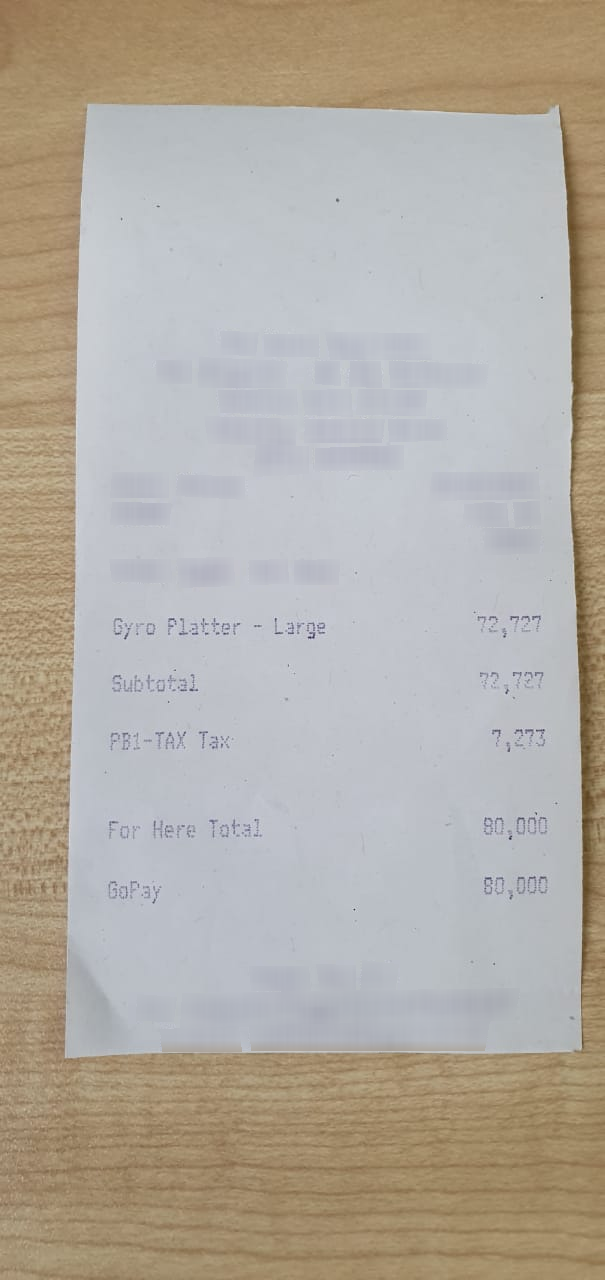
Number of items: 2
Subtotal: 72,727
Tax: 7,273
Total: 80,000
OCR text regions:
text: -
text: Gyro
text: Platter
text: Large
text: 72,727
text: Subtotal
text: 72,727
text: PB1-TAX
text: Tax
text: 7,273
text: For
text: Here
text: Total
text: 80,000
text: GoPay
text: 80,000